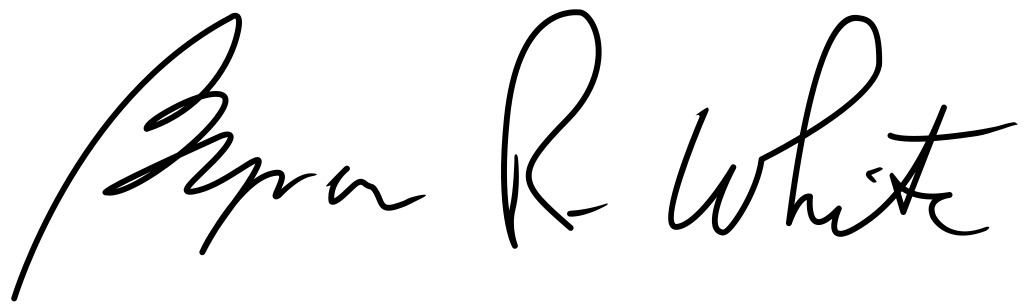
Signature of: byron white